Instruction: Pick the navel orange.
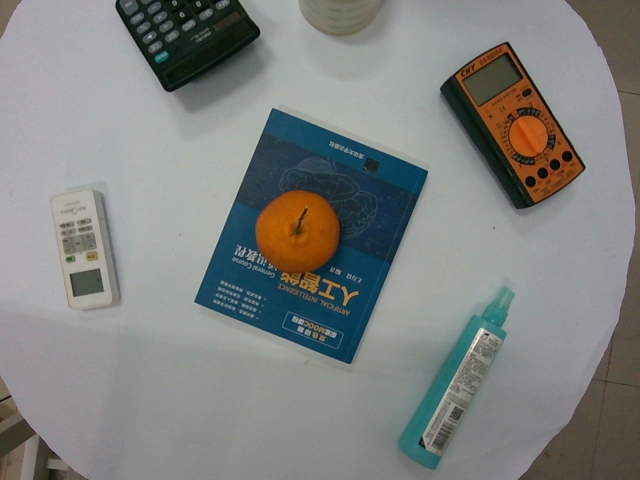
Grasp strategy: vertical